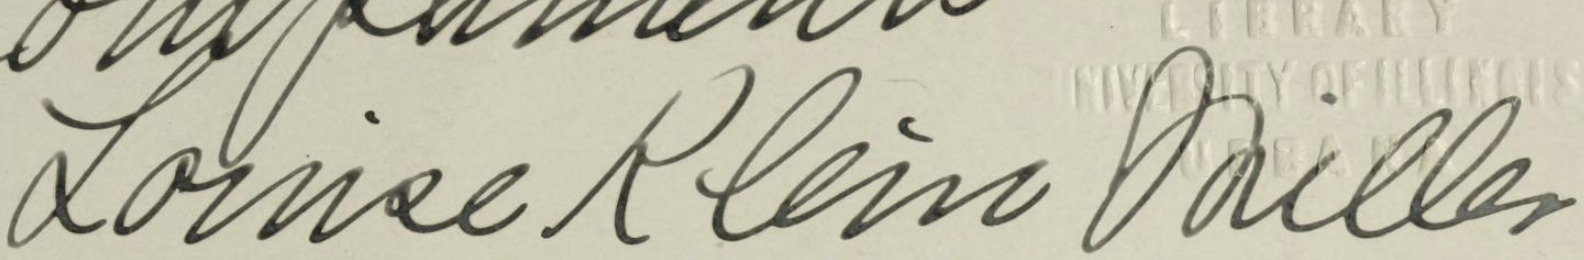
Signature of: louise klein miller